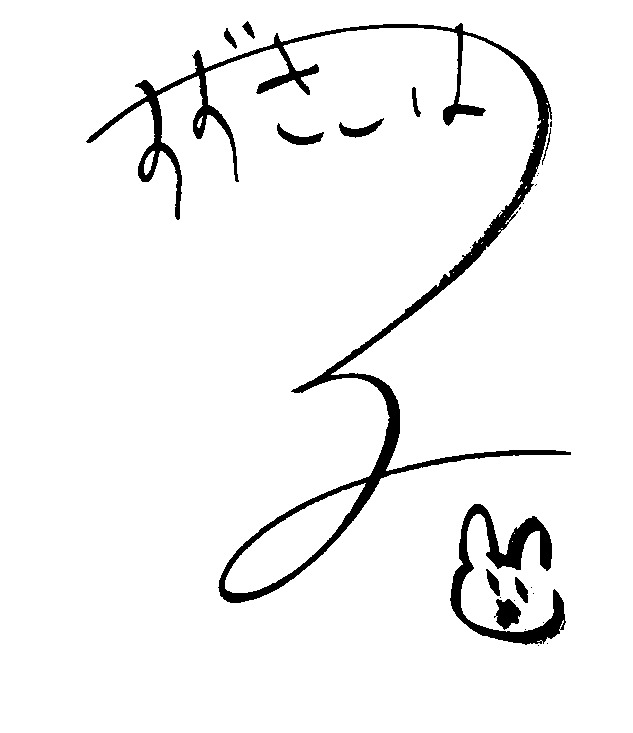
Signature of: koharu suzuki